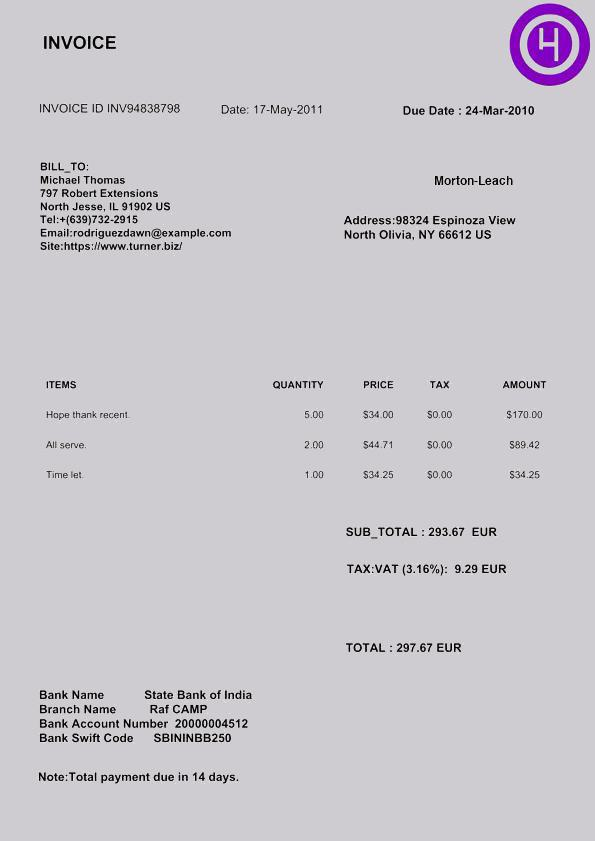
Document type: Invoice